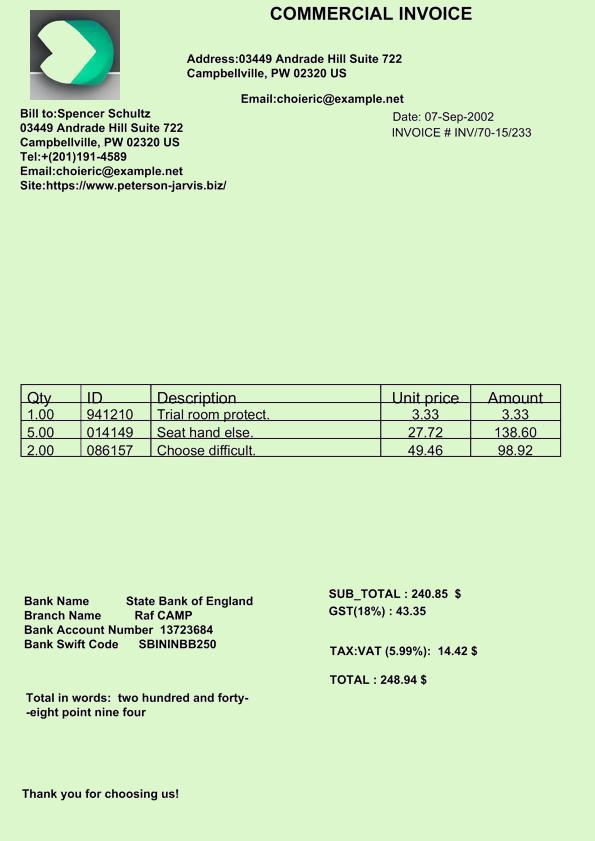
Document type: Invoice